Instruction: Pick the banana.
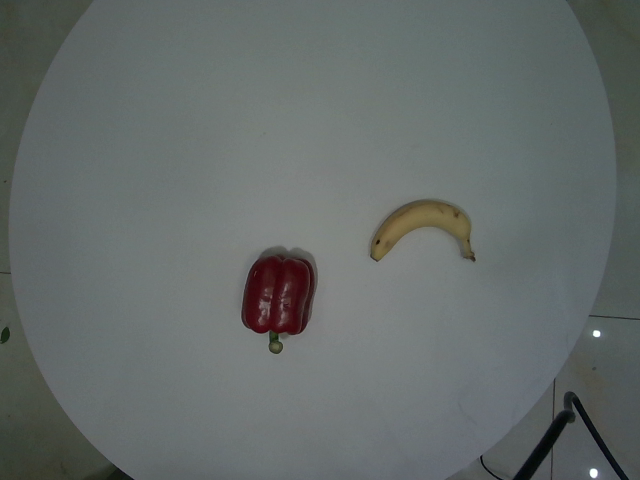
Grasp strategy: vertical